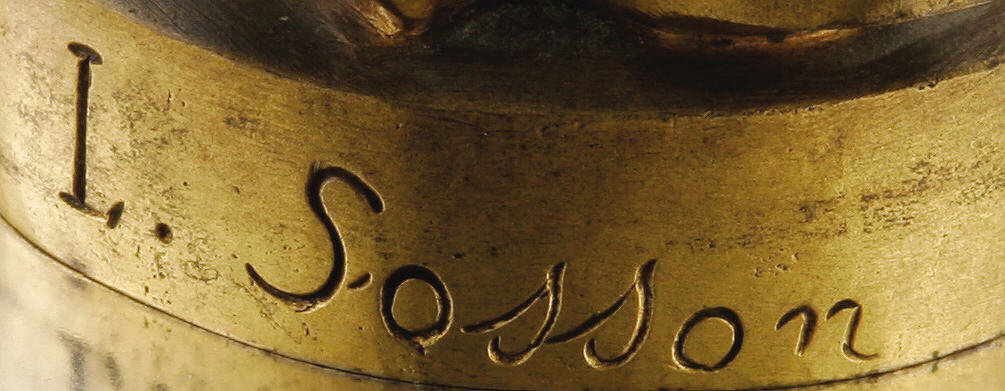
Signature of: louis sosson